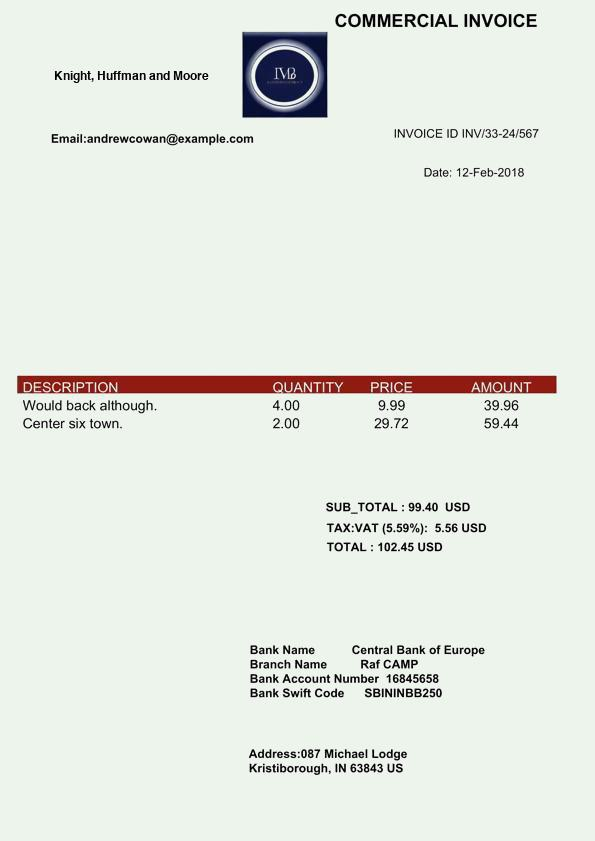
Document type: Invoice